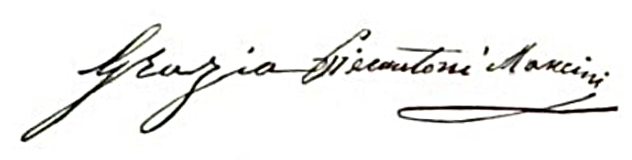
Signature of: grazia pierantoni mancini